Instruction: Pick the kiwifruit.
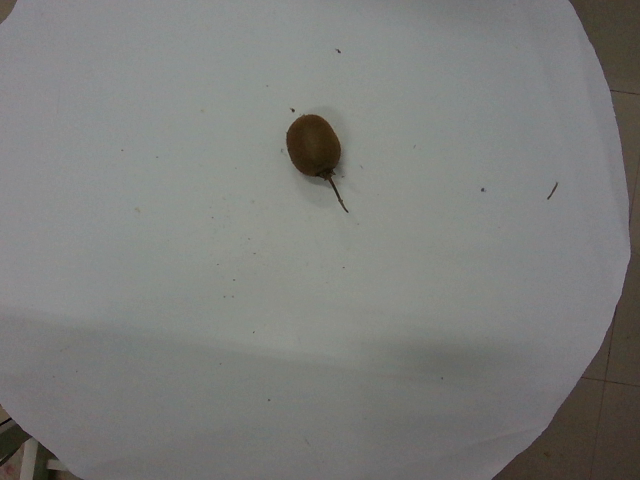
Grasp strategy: vertical